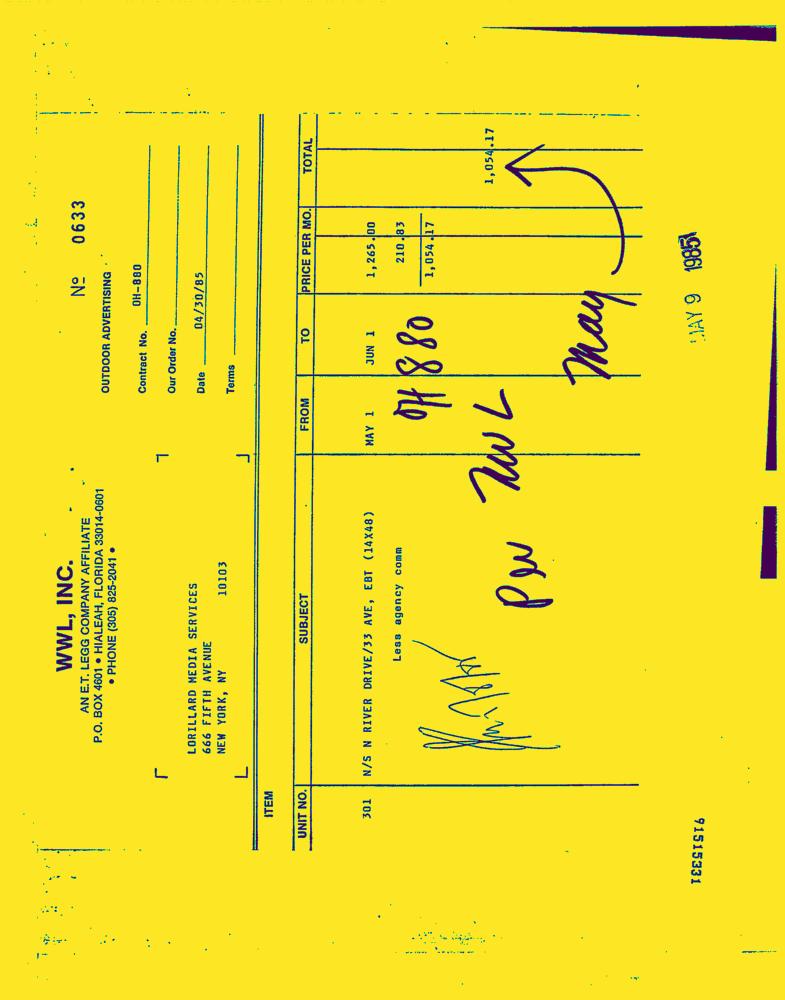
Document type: Invoice-Doc